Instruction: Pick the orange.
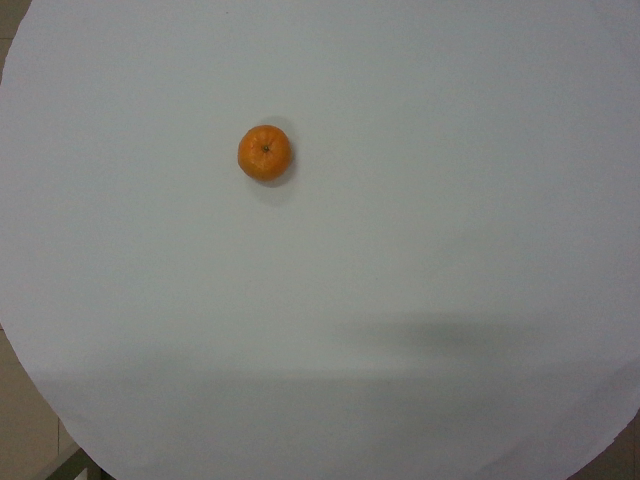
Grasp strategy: vertical